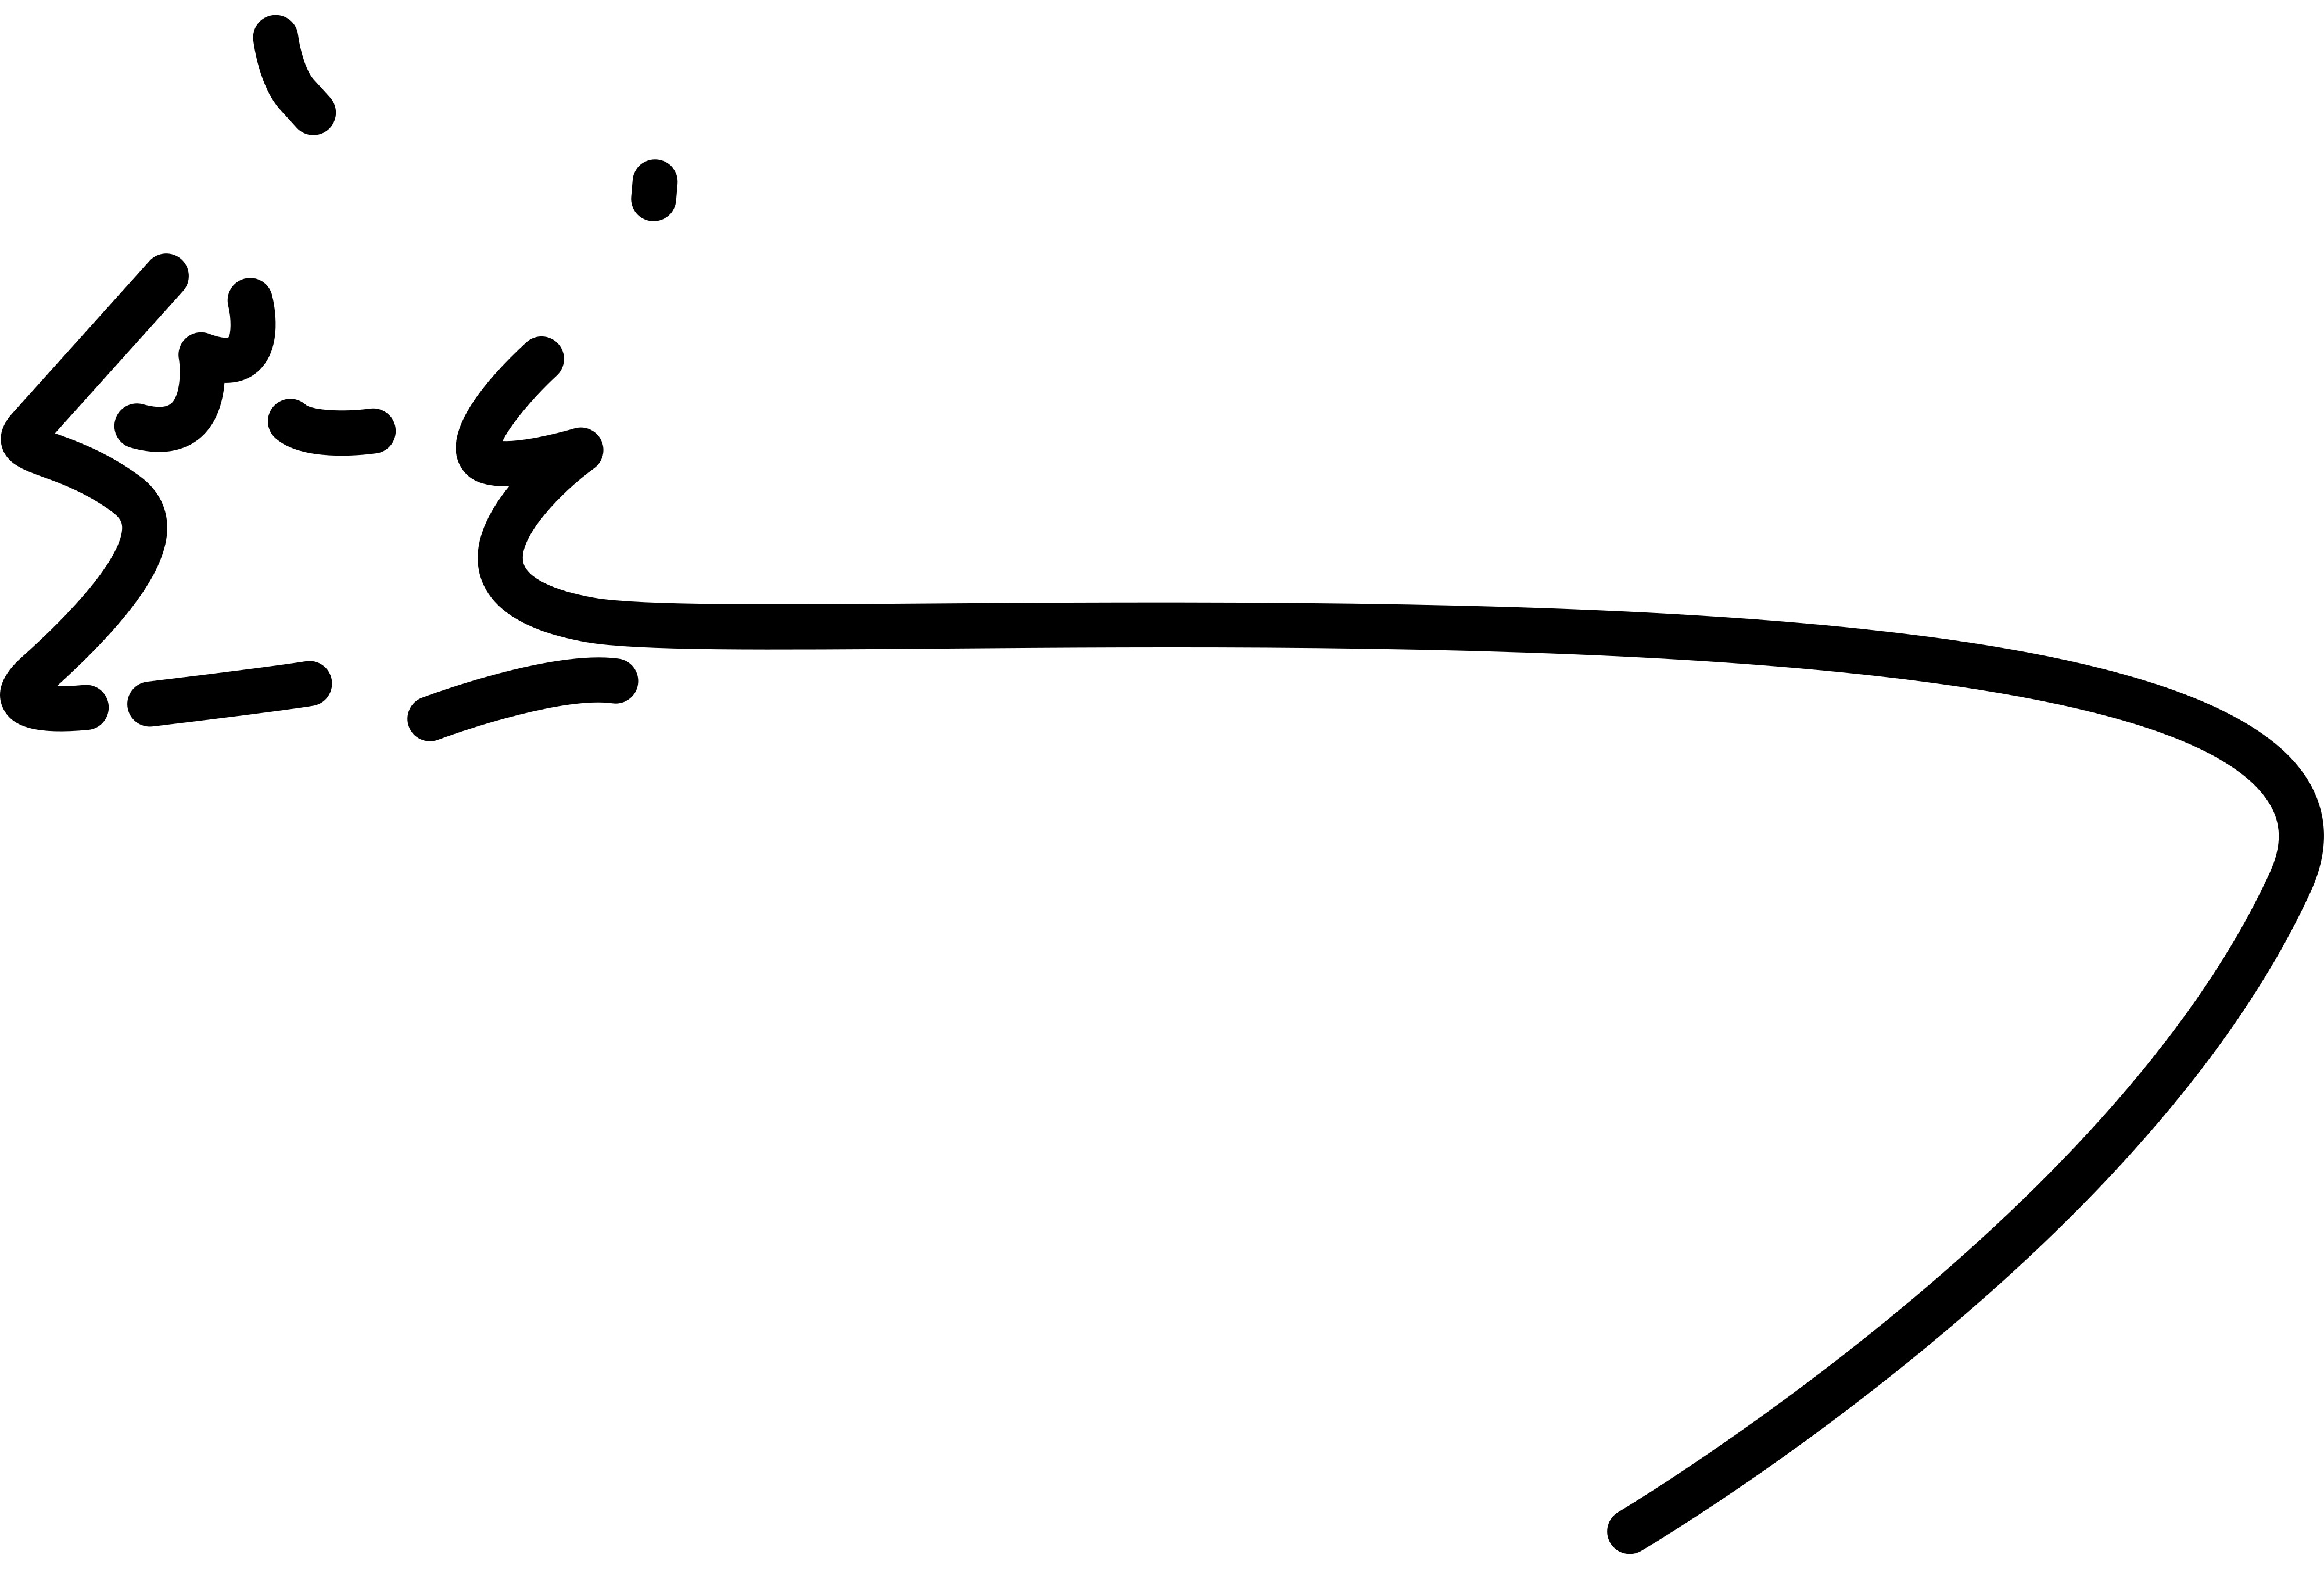
Signature of: nima yushij